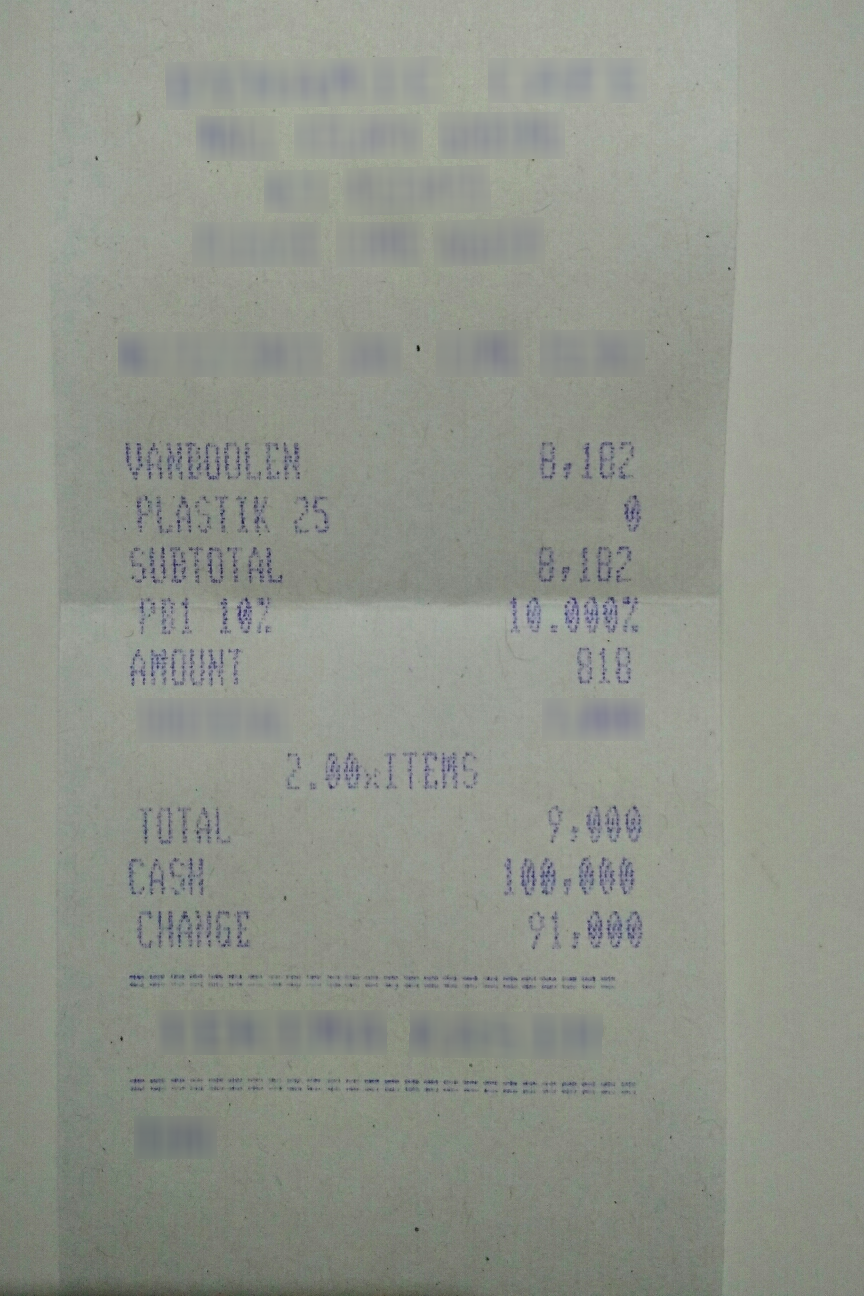
Extraction:
receipt: line_items: name: VANDOOLEN
price: 8,182
name: PLASTIK 25
price: 0
subtotal: 8,182
tax: 818
total: 9,000